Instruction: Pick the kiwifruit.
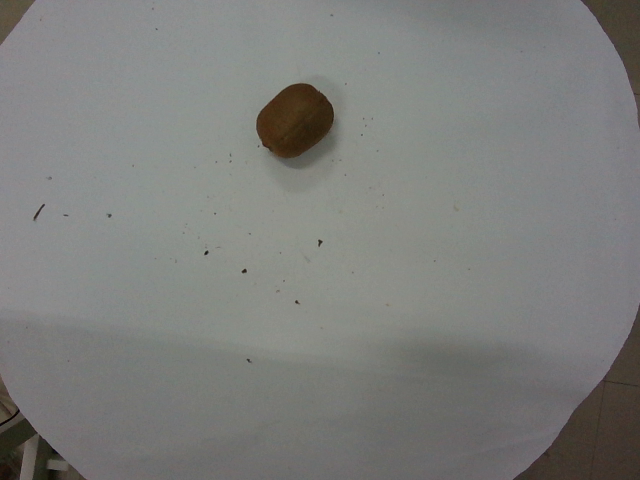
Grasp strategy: vertical